Question: What is the main concern?
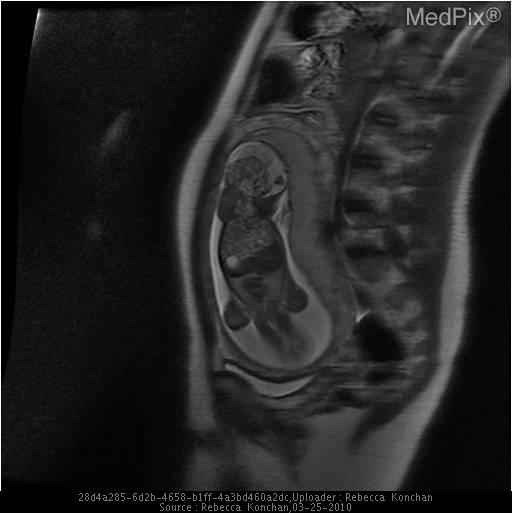
Answer: The findings suggest Large sacral mass with mixture of cystic and solid components with no apparent involvement of the spine.. Sacrococcygeal teratoma visible in superior aspect of uterus.. The patient might have a history of The patient is a 20 year-old G1P0 woman with no significant past medical history noted to have an abnormality on routine ultrasound at 20 weeks gestational age.  The patient now presents for follow-up fetal MRI..